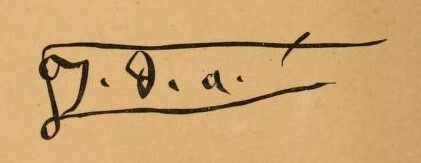
Signature of: prince henry the navigator